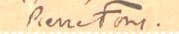
Signature of: pierre fons